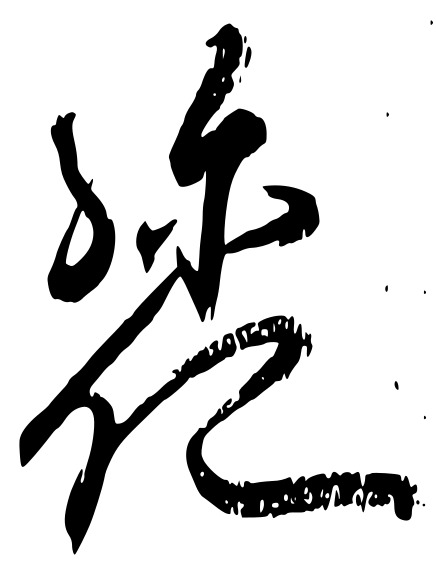
Signature of: go kōgon